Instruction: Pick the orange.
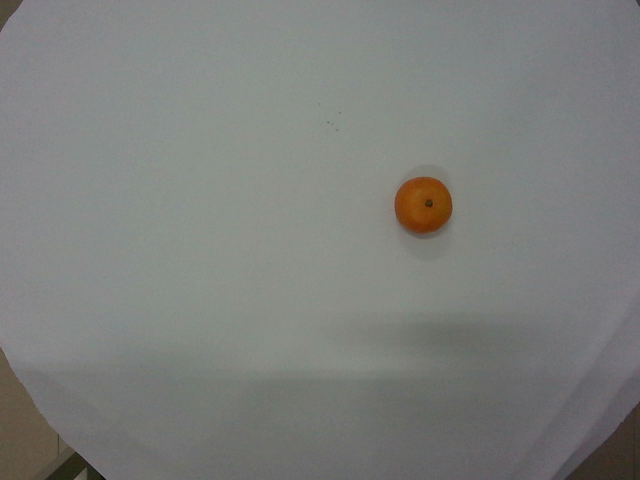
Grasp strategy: vertical